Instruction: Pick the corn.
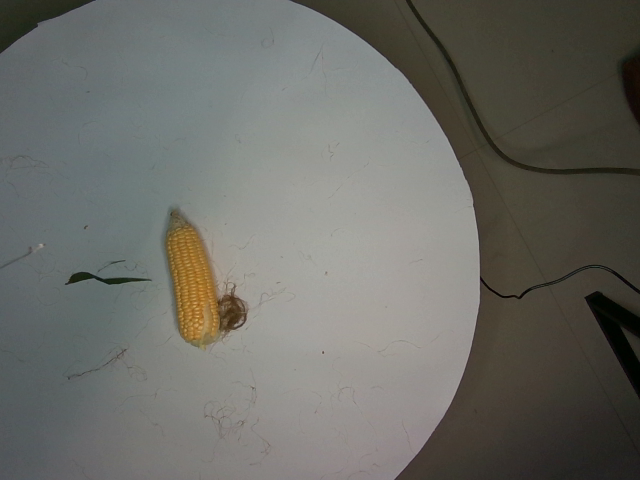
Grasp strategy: vertical